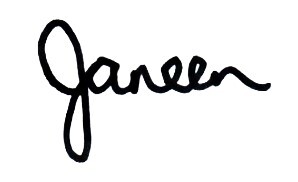
Signature of: janeen sollman